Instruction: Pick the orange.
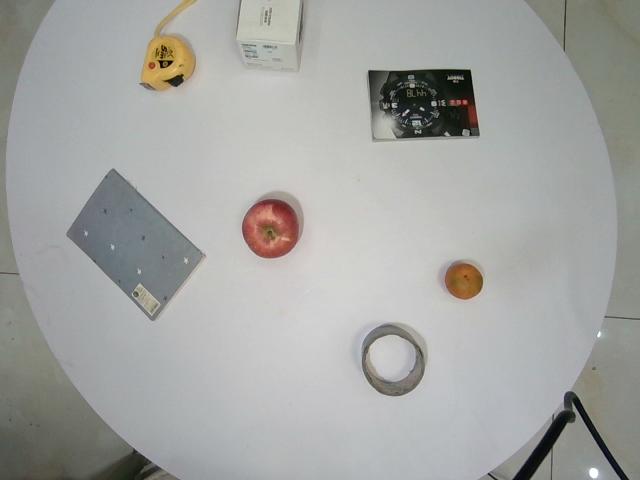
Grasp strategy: vertical